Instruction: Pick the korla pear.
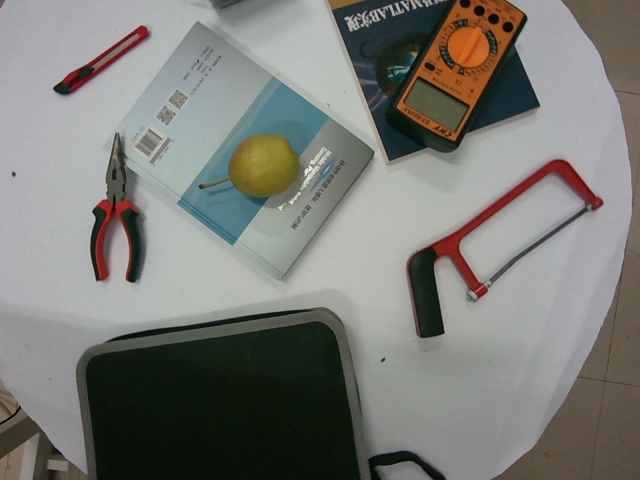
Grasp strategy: vertical